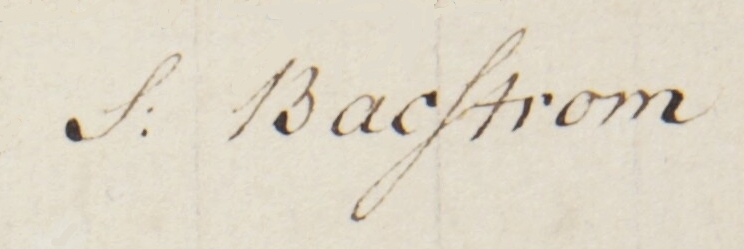
Signature of: sigismund bacstrom